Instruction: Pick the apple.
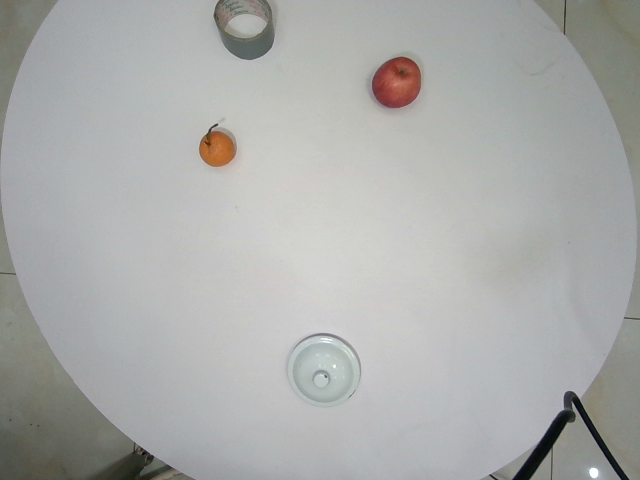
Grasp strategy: vertical